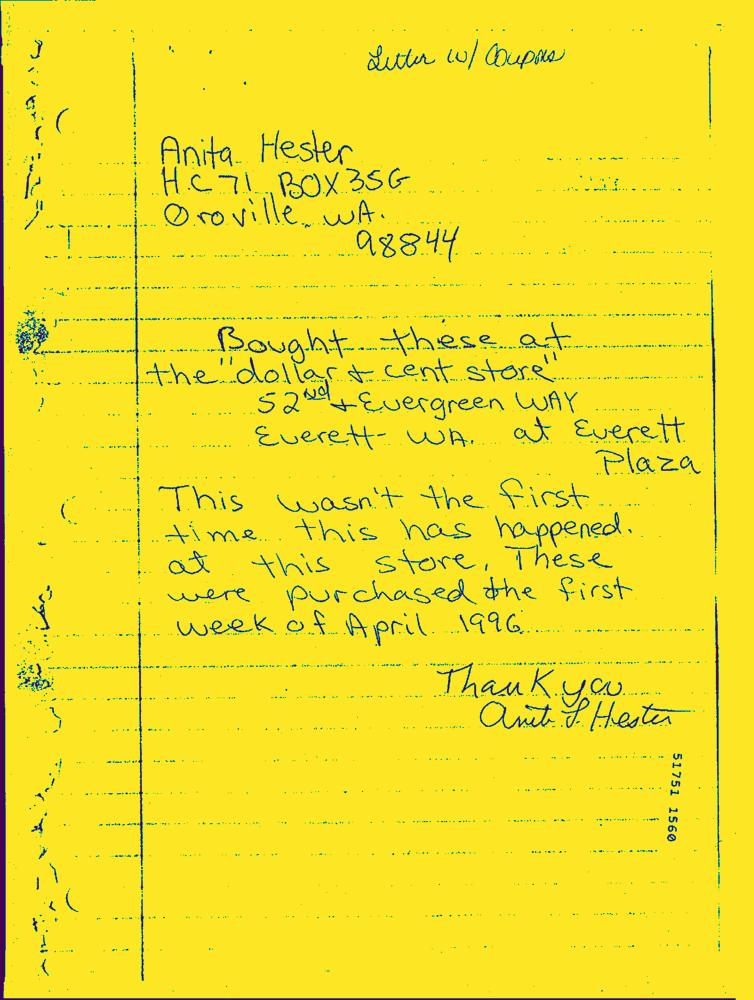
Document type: Hand-Written